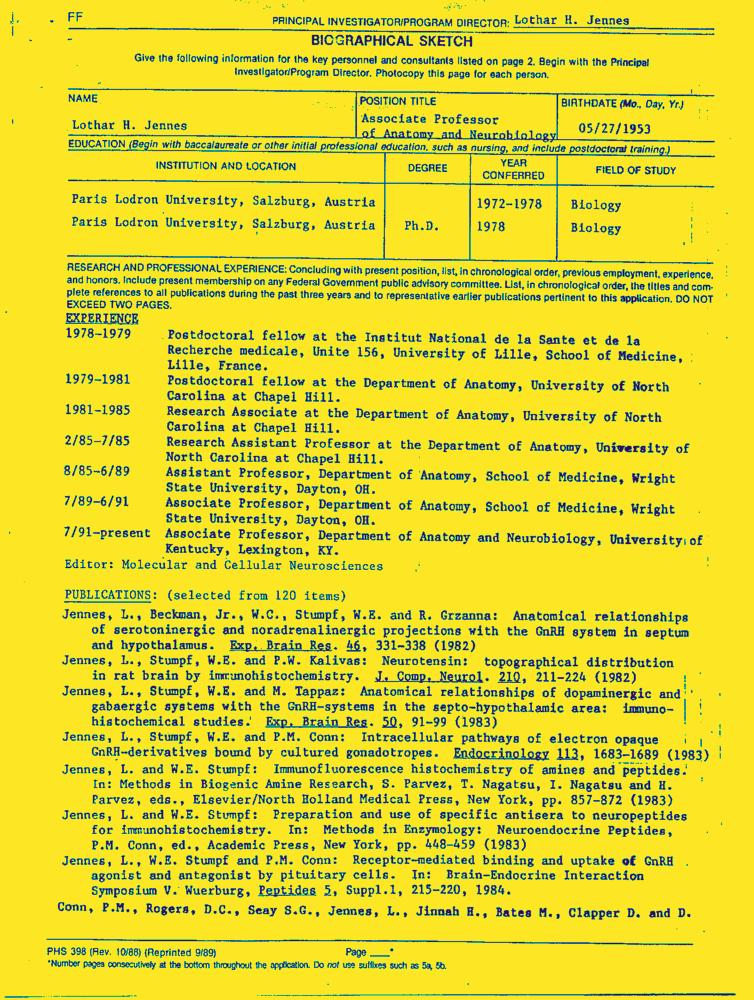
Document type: Resume-Doc